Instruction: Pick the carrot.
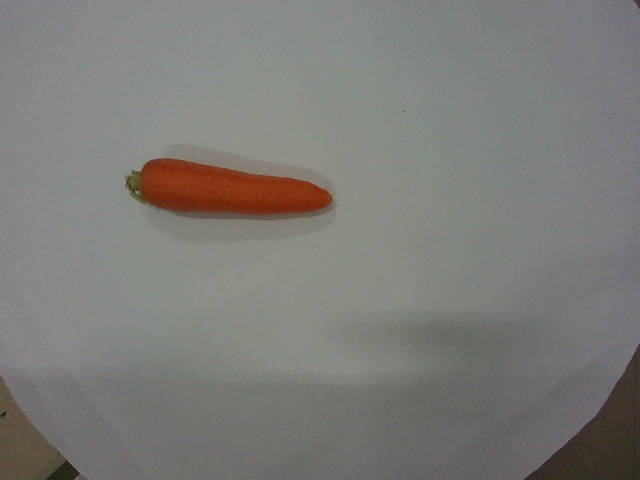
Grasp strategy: vertical